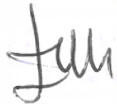
Signature of: q127438154